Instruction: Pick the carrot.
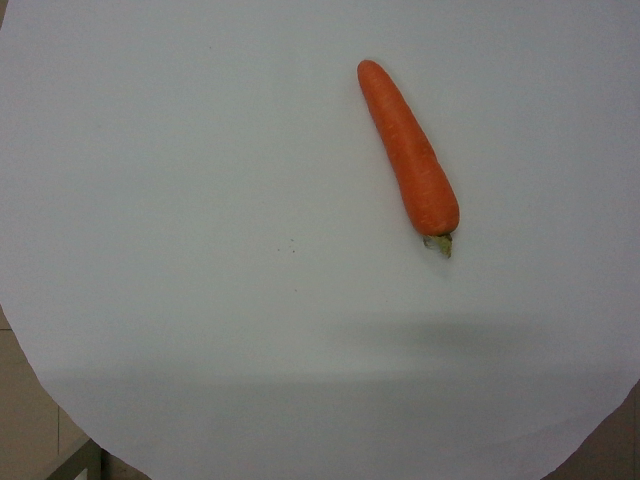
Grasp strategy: vertical